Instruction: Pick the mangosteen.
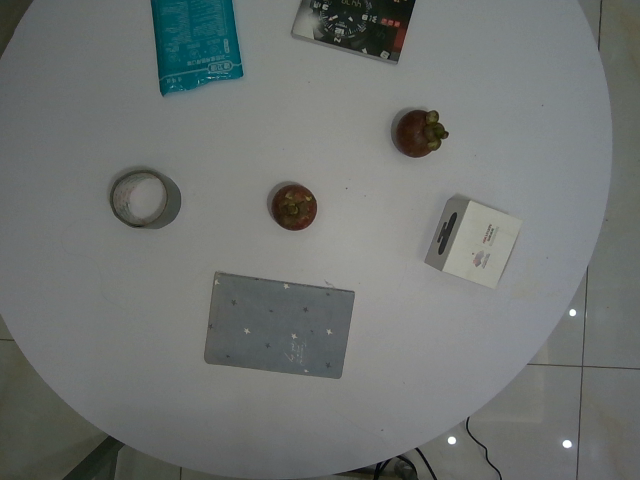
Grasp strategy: vertical